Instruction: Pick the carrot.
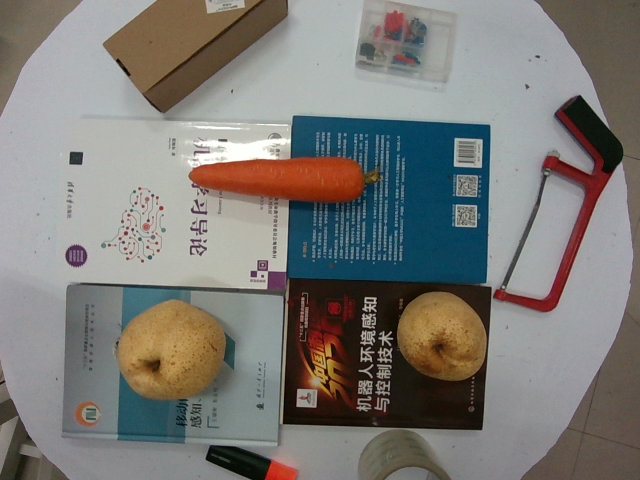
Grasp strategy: vertical